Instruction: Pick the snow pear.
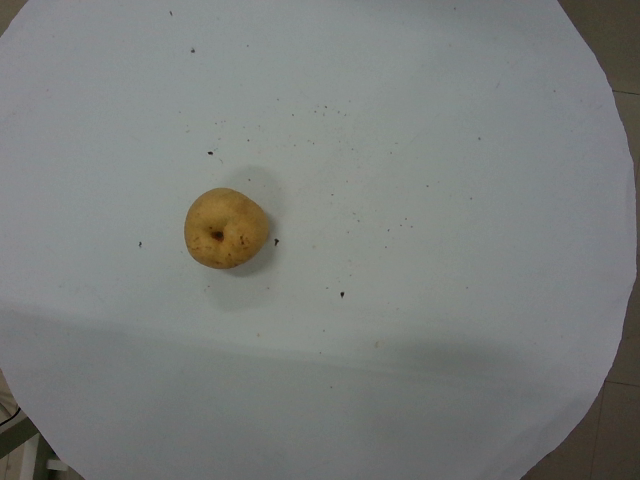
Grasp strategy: vertical